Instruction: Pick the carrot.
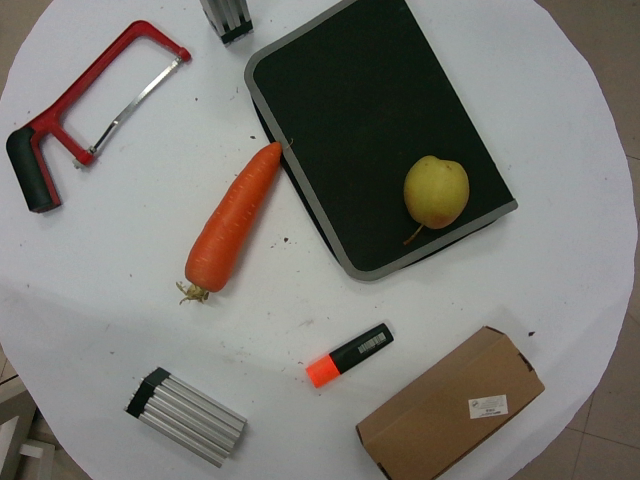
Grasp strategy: vertical